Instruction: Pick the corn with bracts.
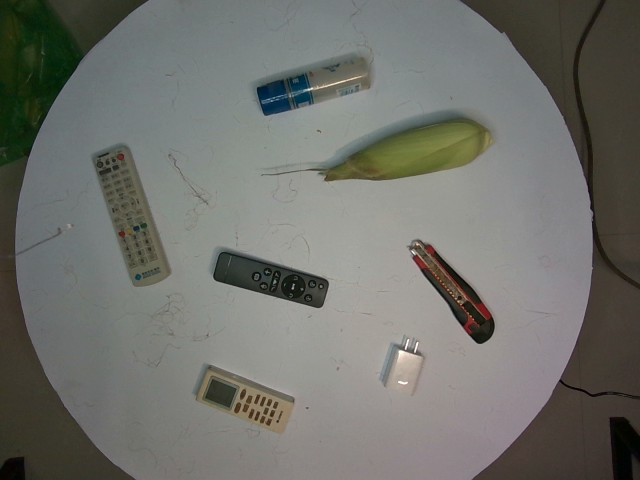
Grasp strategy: vertical